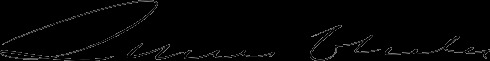
Signature of: linus child